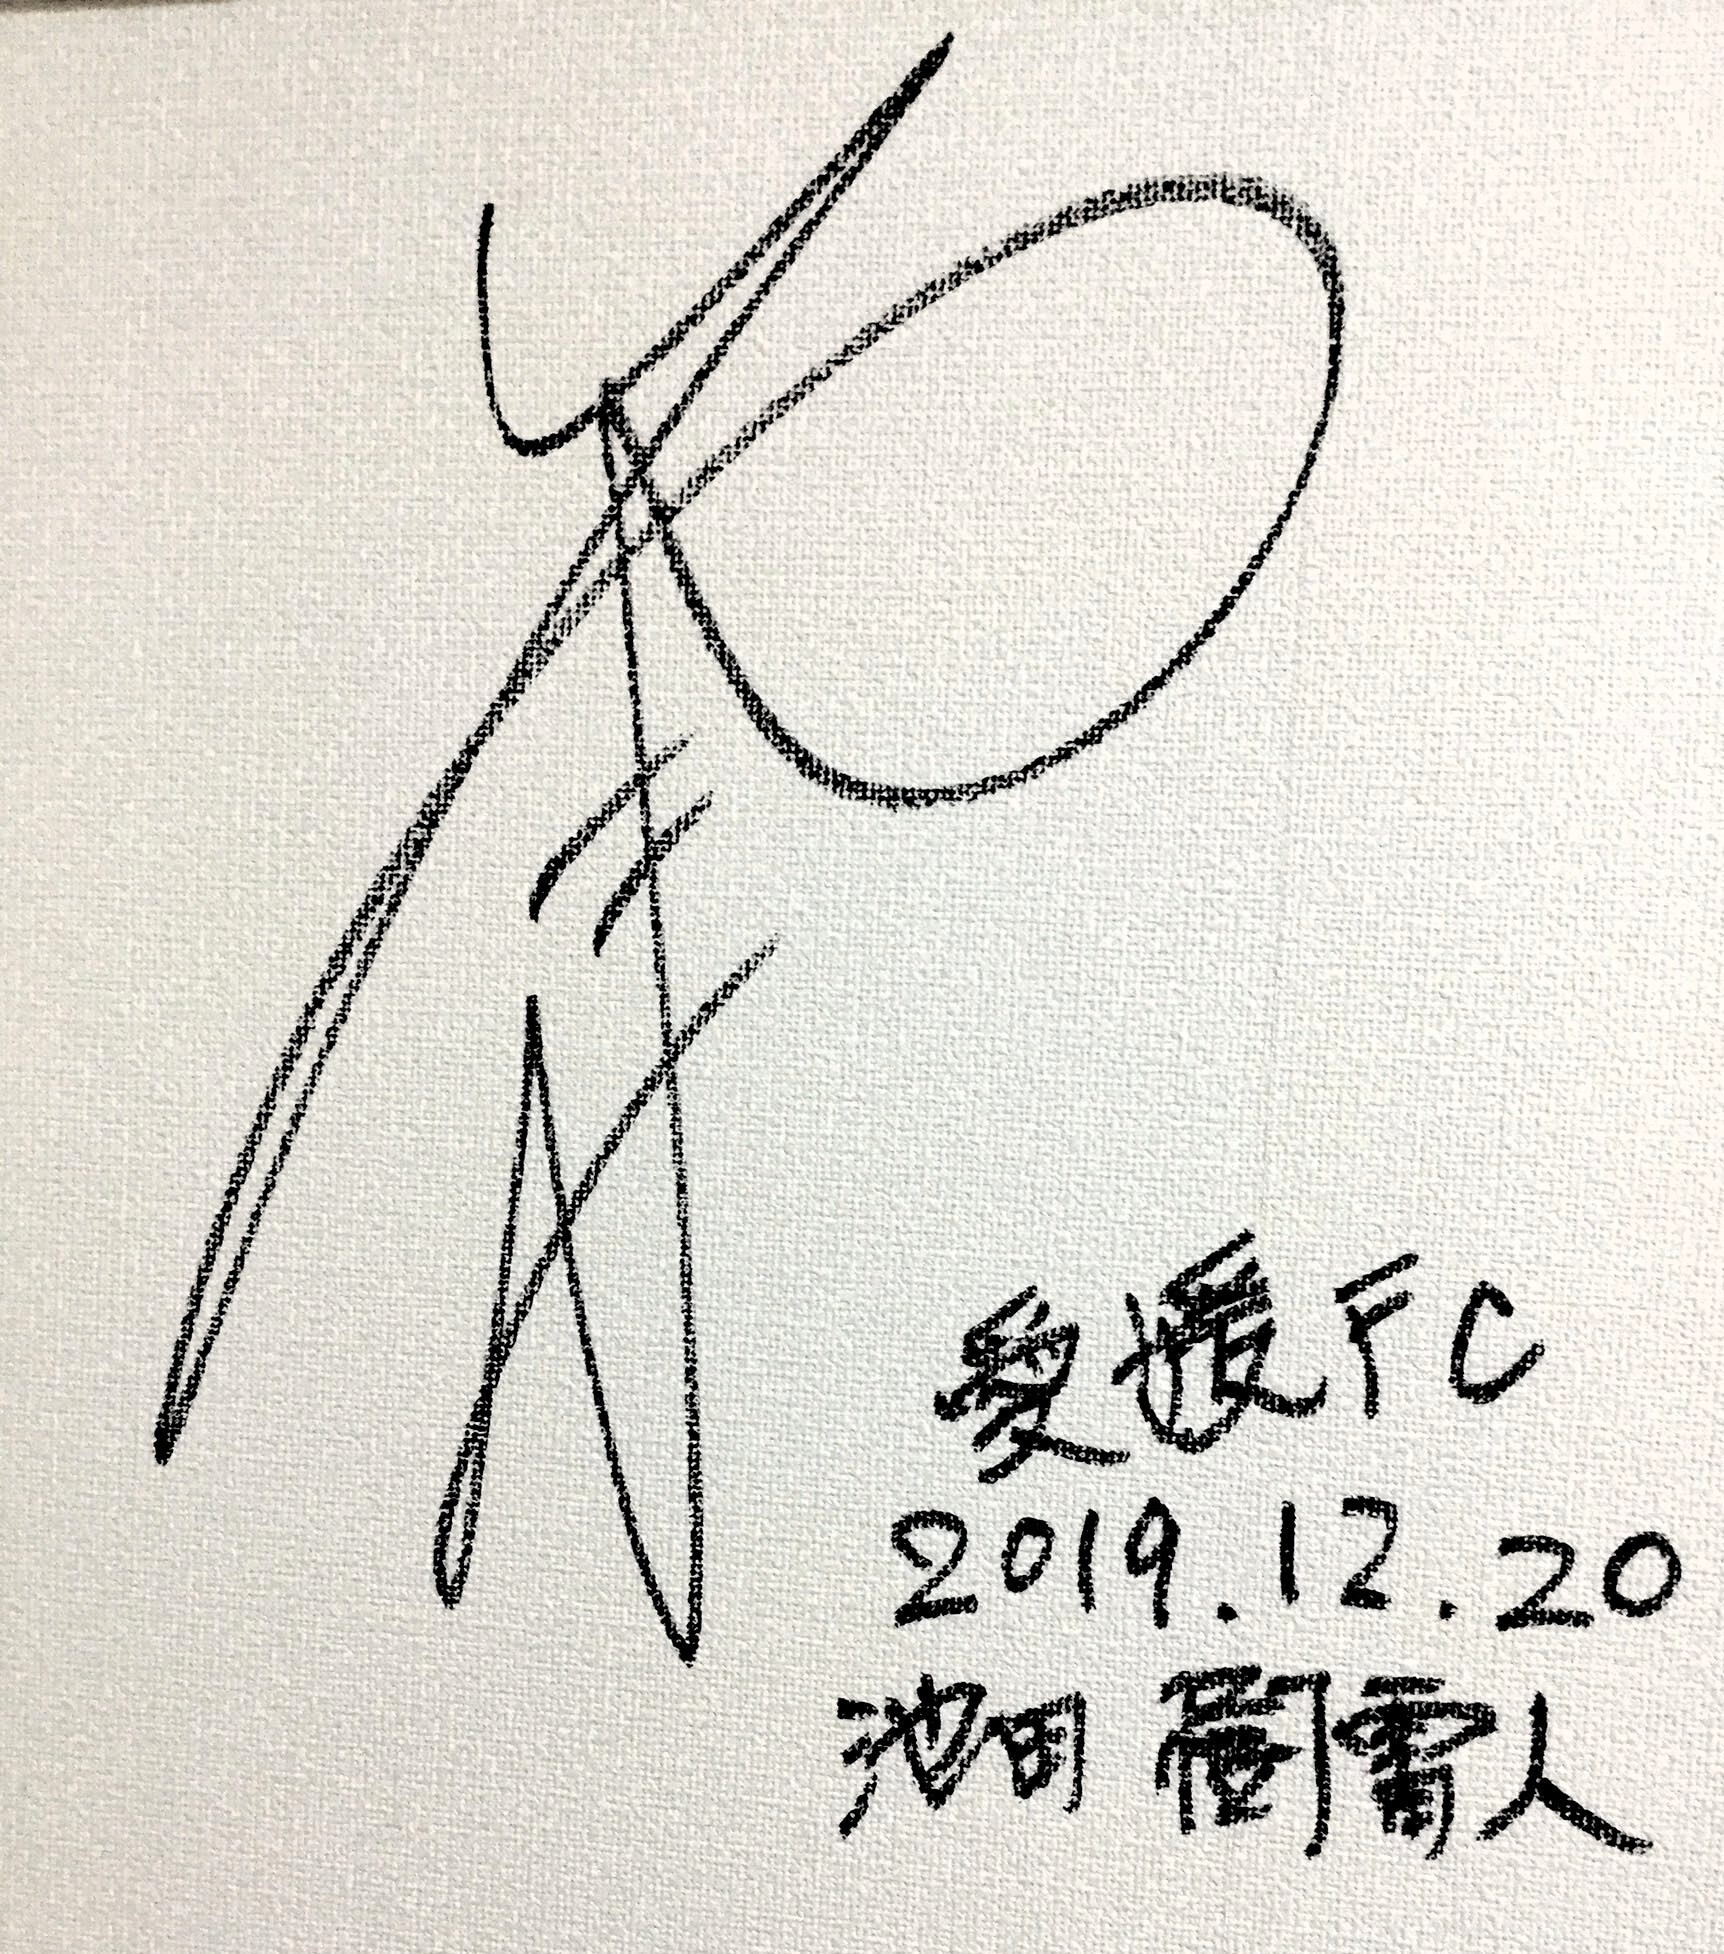
Signature of: jurato ikeda